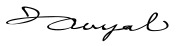
Signature of: joseph royal